Question: Which state is mentioned in the document?
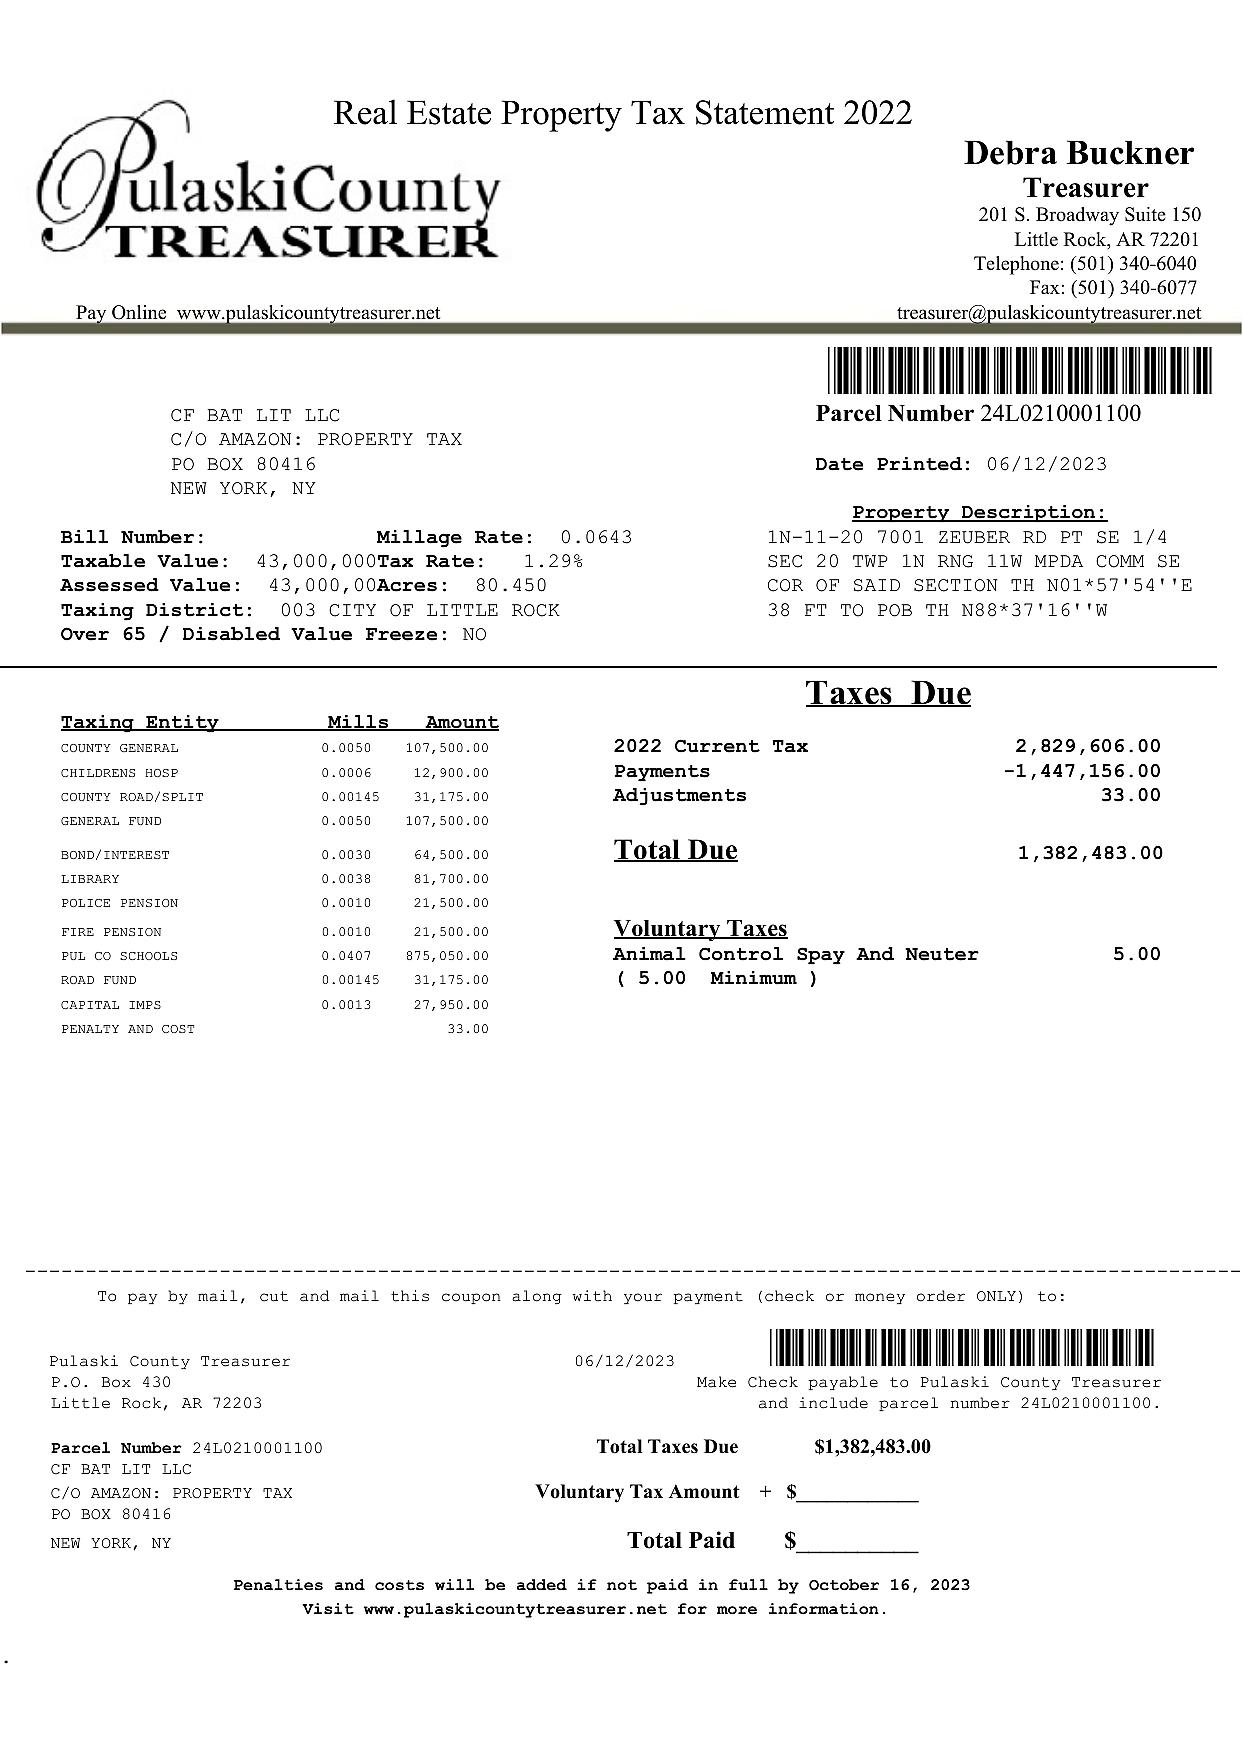
Answer: "AR"